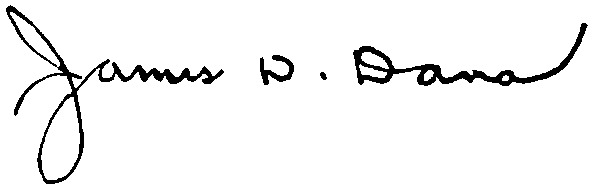
Signature of: james dwight dana